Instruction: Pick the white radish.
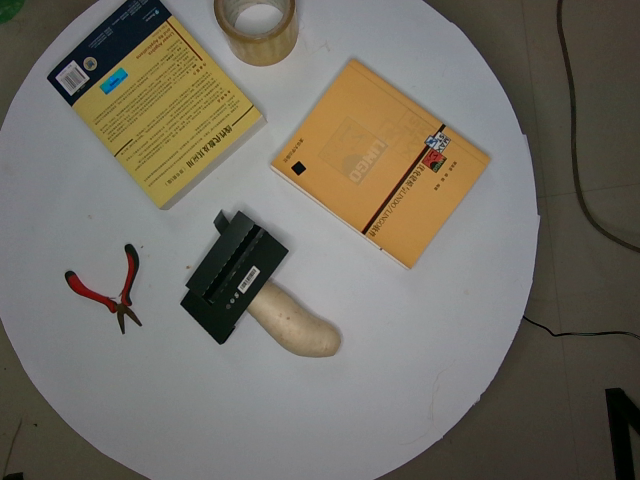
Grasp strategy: vertical